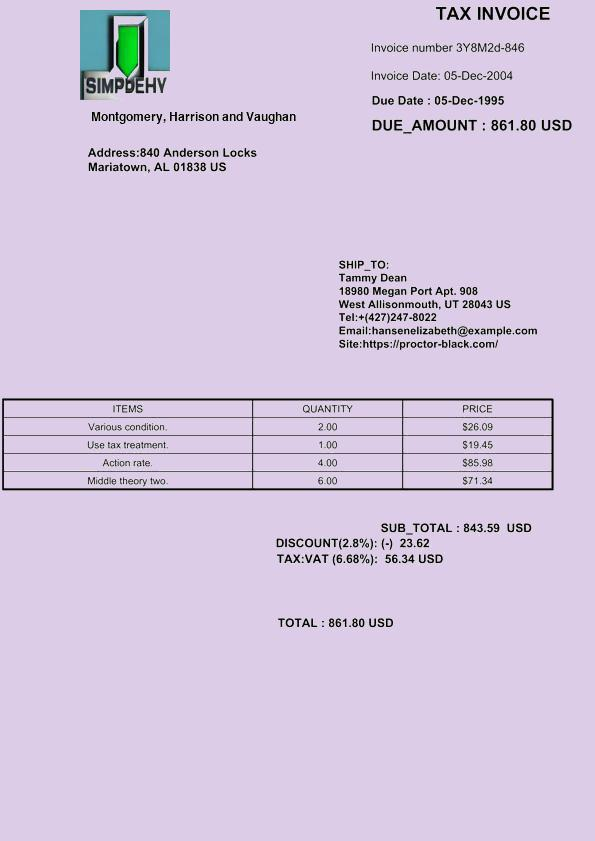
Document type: Invoice